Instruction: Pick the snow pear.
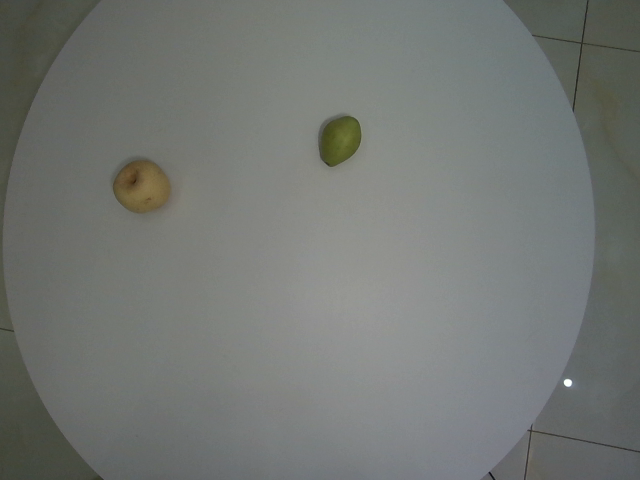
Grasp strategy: vertical